Question: Explain the disease:
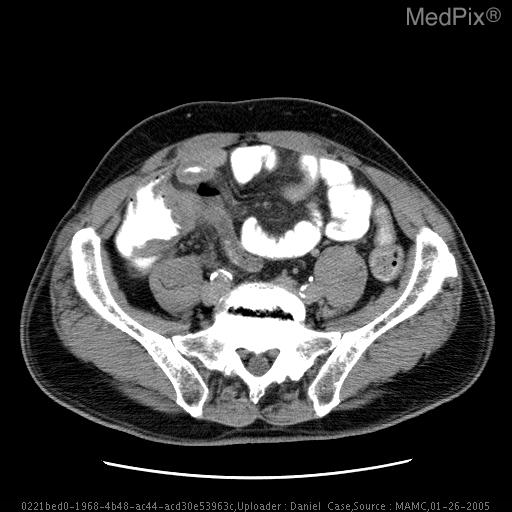
Answer: The disease is discussed as: Appendicitis occurs most frequently in the 2nd to 3rd decade of life, less commonly in the extremes of age.  Pain is usually the initial presenting complaint and often starts in the peri-umbilical region before migrating to the right lower quadrant with maximal tenders often located at McBurney’s point.  This typical sequence is absent in more than 1/3 of older children.  Often pain is worse with movement, coughing (cough sign) driving over bump (cat\'s eye sign), or standing on toes and dropping heels to ground (heel drop sign) (Rothrock).  Vomiting occurs in the majority of school-aged children and may precede or begin concurrent with pain.  Physical exam often reveals an elevated temperature and tenderness to palpation in the right lower quadrant.  However, tenderness may involve the entire lower abdomen, or may be diffuse, especially with a perforation.  Compared with those with non-perforated appendicitis, children with perforated appendicitis are significantly younger, have a longer duration of symptoms before diagnosis, have more physician visits before correct diagnosis, have higher temperatures, and are more likely to exhibit vomiting, diffuse abdominal tenderness, and peritoneal signs (Rothrock).  Perforation generally occurs 36 to 48 hours after the onset of symptoms.     Plain abdominal radiographs have been recommended as potentially useful for evaluating children with suspected appendicitis.  Radiographic findings believed to be suggestive of appendicitis include rightward scoliosis, soft tissue masses, localized ileus, bowel obstruction, calcified fecolith, and free peritoneal fluid.  Of these features, the most specific for appendicitis is a calcified fecolith (appendicolith) found in up to 13% to 22% with appendicitis and in only 1% to 2% of those without (Rothrock).  While often recommended, these films rarely altered a patient\'s diagnosis or management.       Ultrasonography is appropriate in patients in which the diagnosis is unclear by history and physical examination, especially in pediatric and female patients.  A normal appendix must be identified to rule out appendicitis.  An inflamed appendix usually measures greater than 6 mm in diameter, is non-compressible and tender with focal compression (Hardin).  Numerous other right lower quadrant conditions such as inflammatory bowel disease, cecal diverticulitis, Meckel\'s diverticulum, endometriosis and pelvic inflammatory disease can cause false-positive ultrasonography results (Hardin).       Appendiceal CT is more accurate than ultrasound and consists of a focused, helical CT after a Gastrografin-saline enema.  It can be performed and interpreted usually within an hour.  The accuracy of CT is due in part to its ability to identify a normal appendix better than ultrasound.  If appendiceal CT is not available, standard abdominal/pelvic CT with contrast remains useful and may still be more accurate than ultrasound (Hardin).     The standard for management of appendicitis remains appendectomy.  The procedure may be performed by laparotomy (usually through a small right lower quadrant incision) or laparoscopy.  While laparoscopic intervention is advantageous in adults due to decreased postoperative pain, earlier return to normal activity and better cosmetic results, an open appendectomy remains the primary approach to treatment in children due to their smaller size (Rothrock).

http://www.ncbi.nlm.nih.gov/entrez/query.fcgi?cmd=Retrieve&db=PubMed&dopt=Abstract&list_uids=15155894